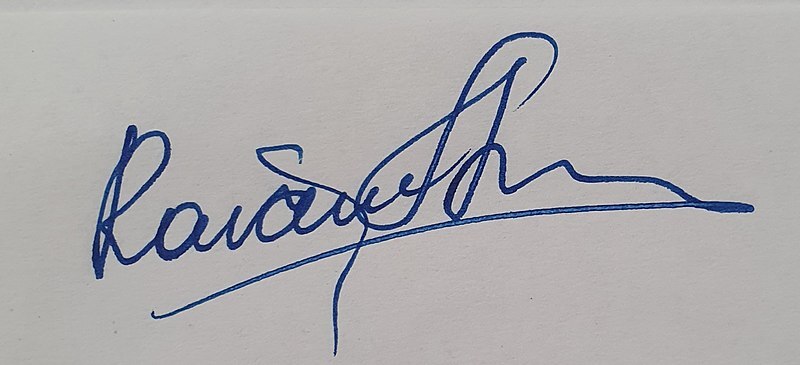
Signature of: q65276353